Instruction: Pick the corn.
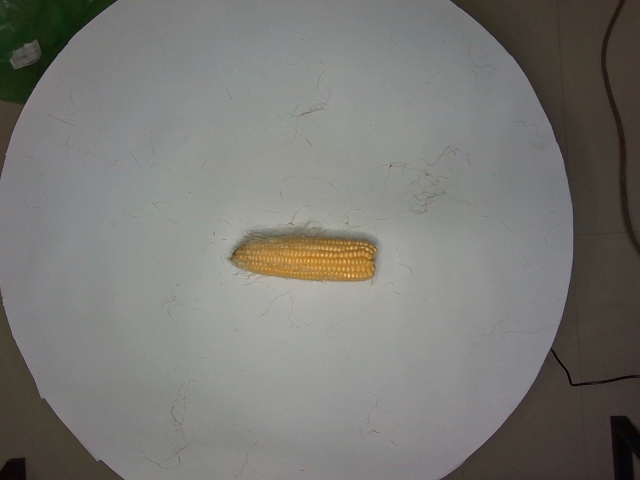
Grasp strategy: vertical